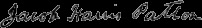
Signature of: jacob harris patton